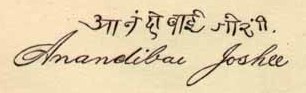
Signature of: anandi gopal joshi